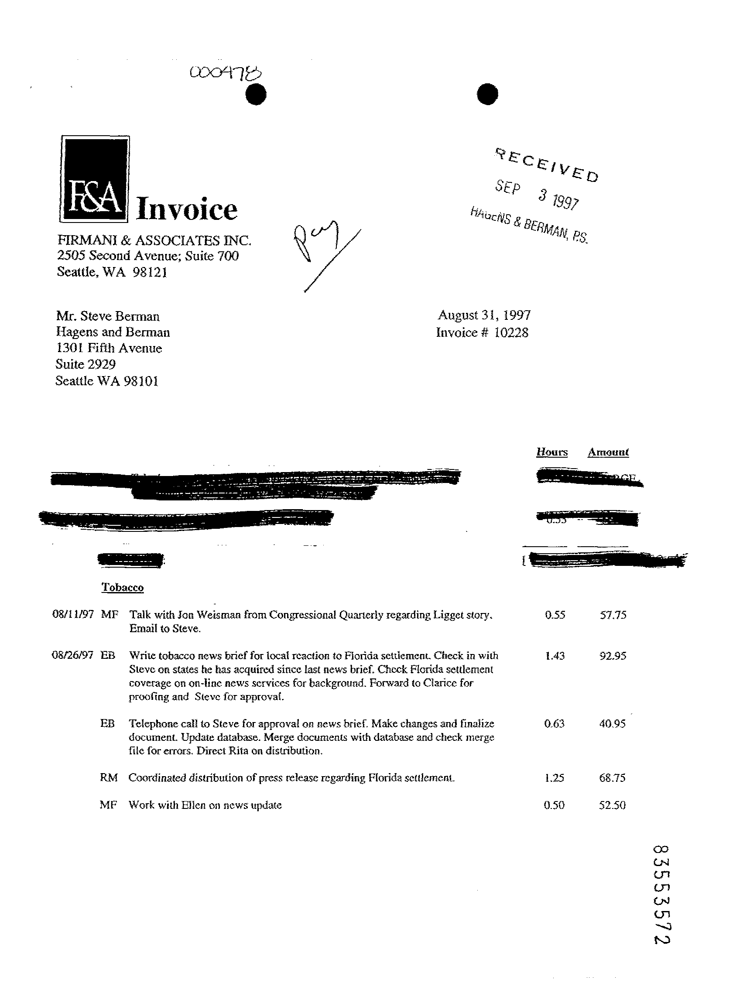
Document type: Invoice